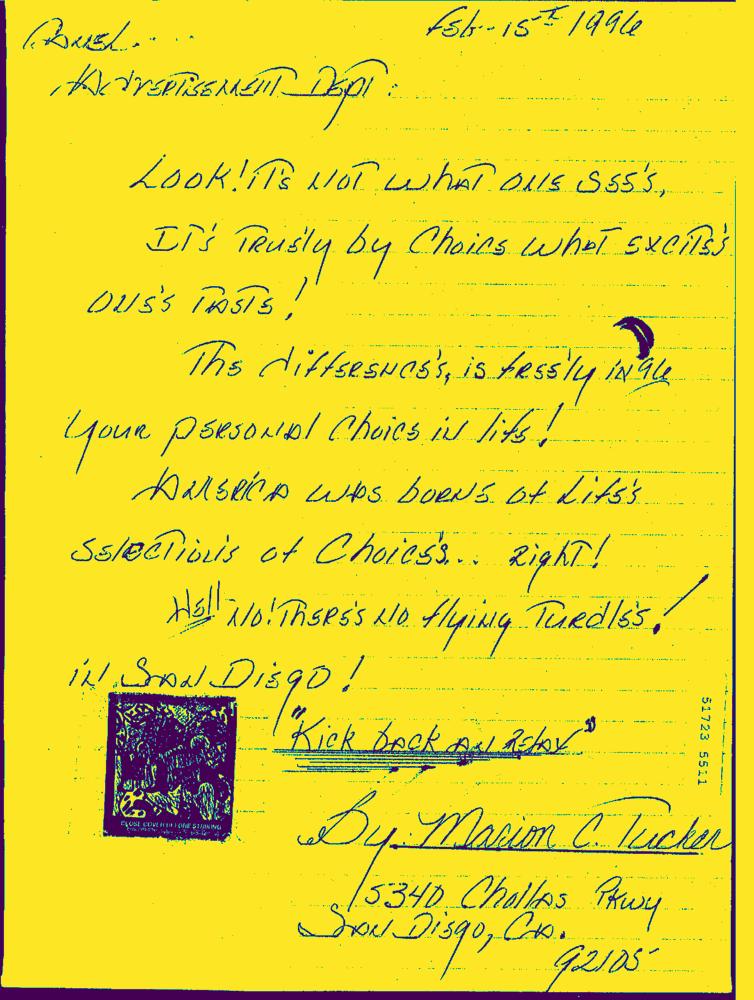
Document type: Hand-Written